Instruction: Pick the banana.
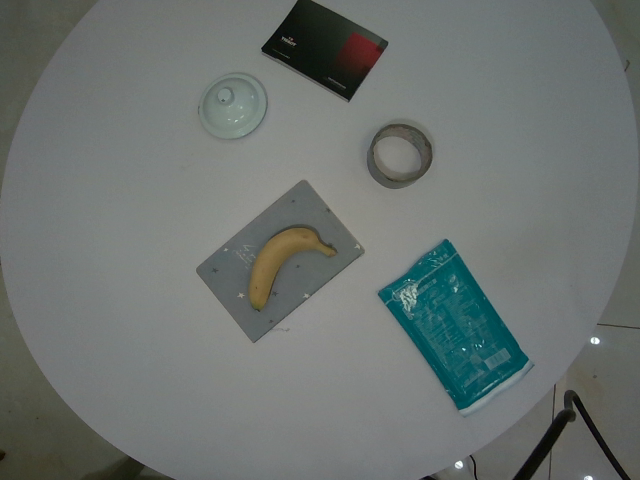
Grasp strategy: vertical